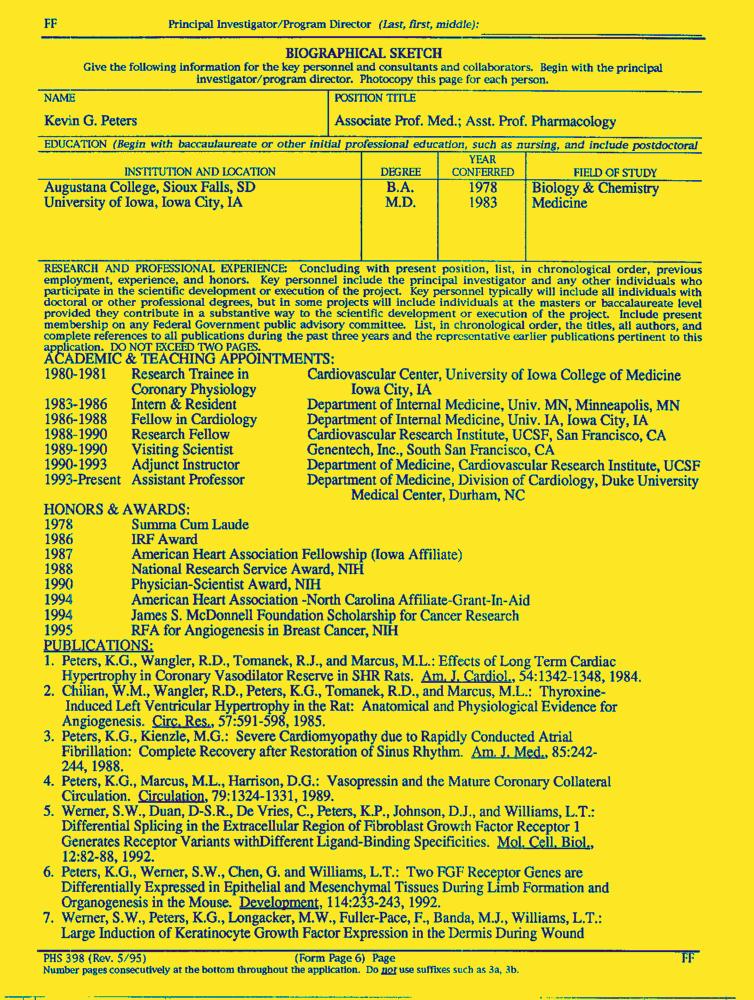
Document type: Resume-Doc